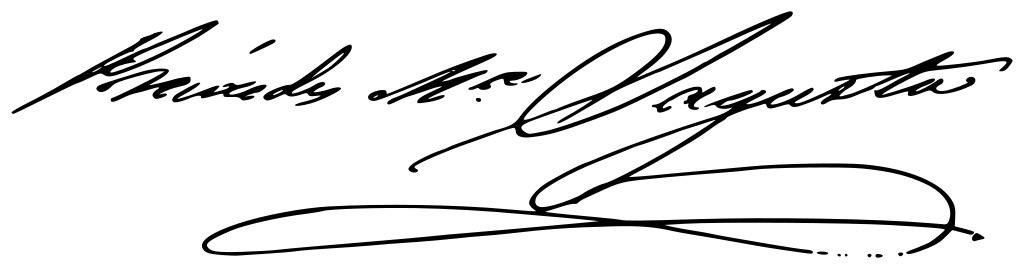
Signature of: práxedes mateo sagasta